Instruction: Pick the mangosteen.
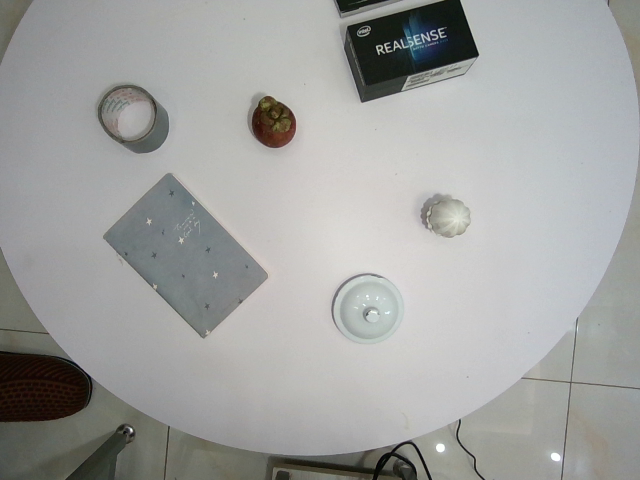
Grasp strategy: vertical